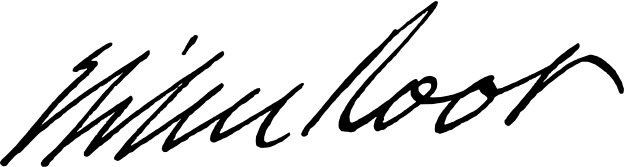
Signature of: elihu root